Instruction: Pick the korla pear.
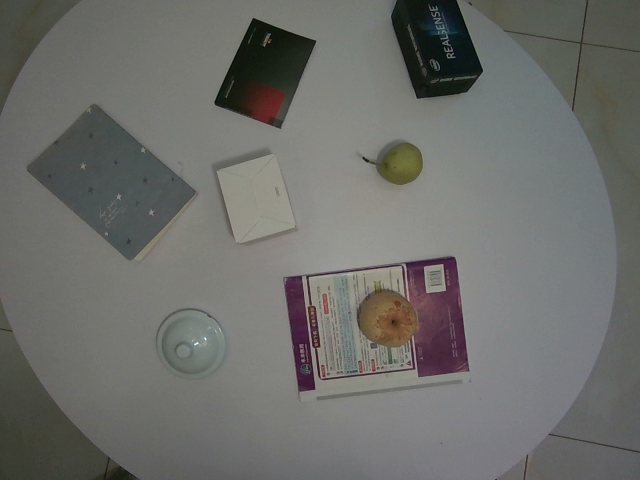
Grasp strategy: vertical